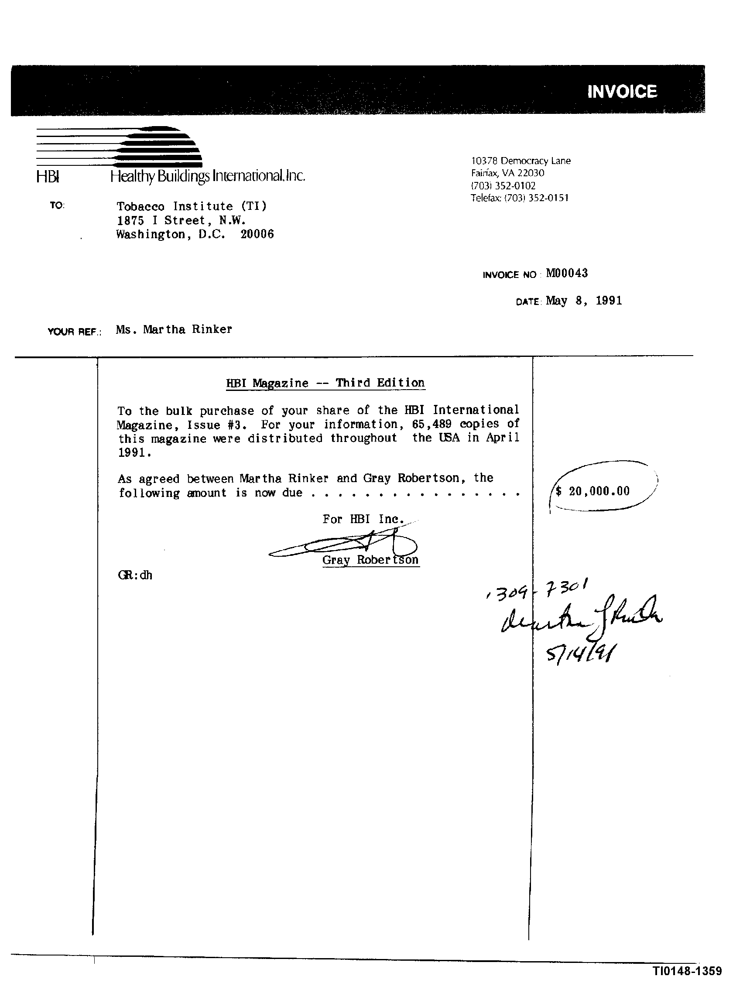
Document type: Invoice